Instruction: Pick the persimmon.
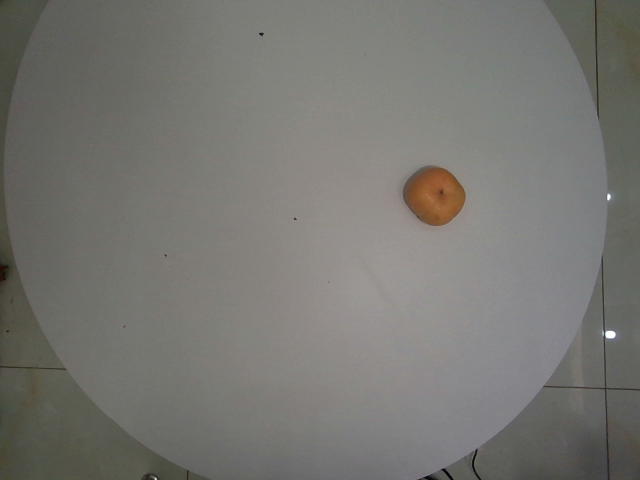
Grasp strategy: vertical